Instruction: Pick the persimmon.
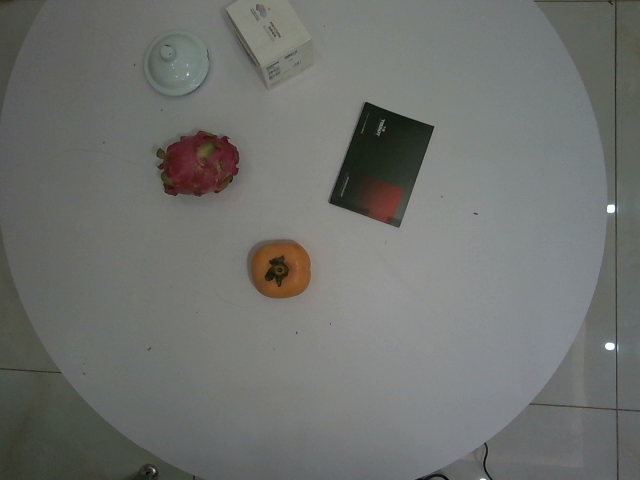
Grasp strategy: vertical